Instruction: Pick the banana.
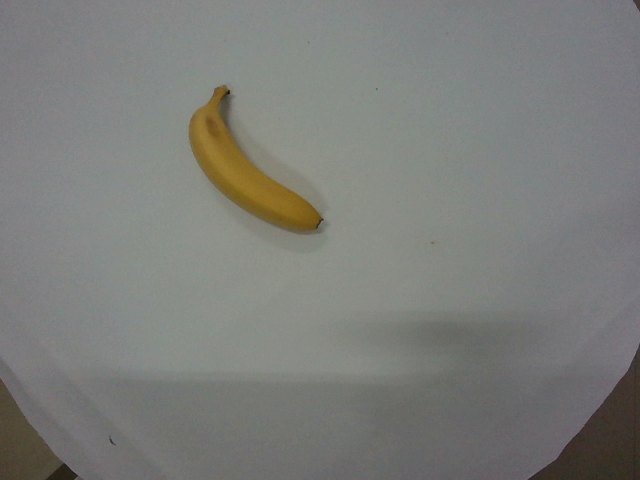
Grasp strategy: vertical